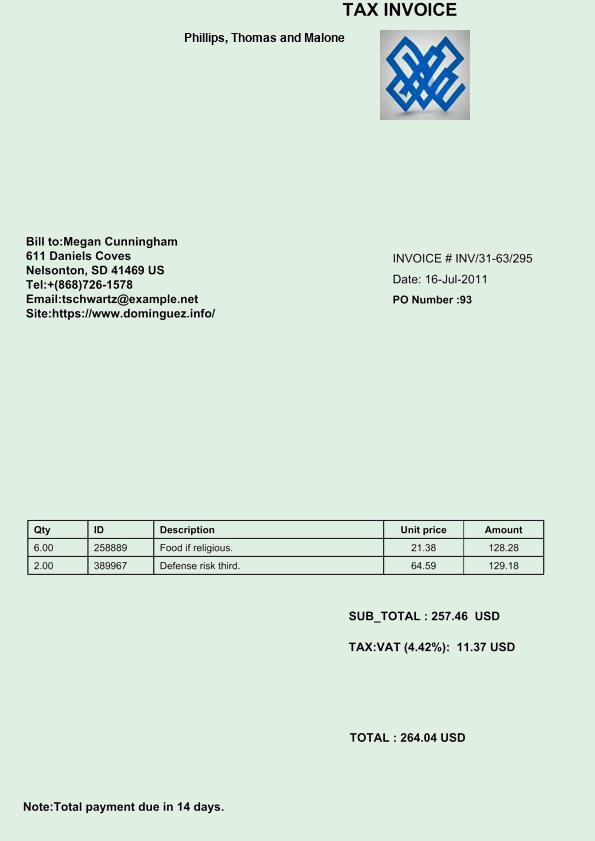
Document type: Invoice